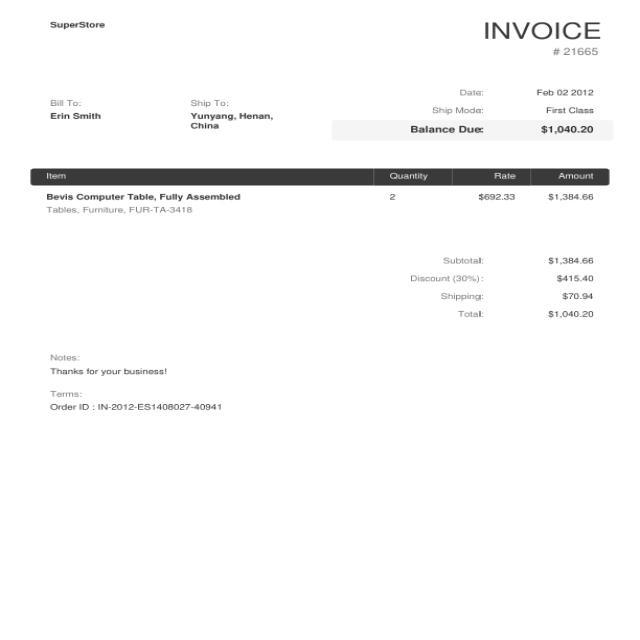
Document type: Invoice